Question: What could the diagnosis suggest?
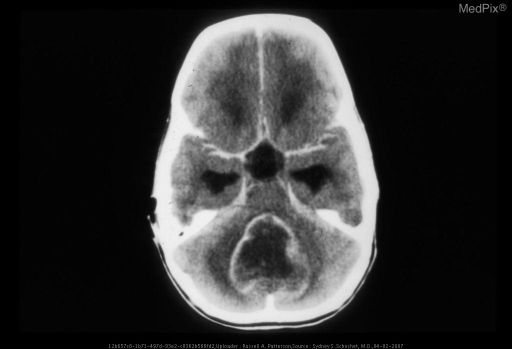
Answer: The possible diagnosis includes Neoplasm Name: Pilocytic Astrocytoma

Synonyms: Juvenile pilocytic, spongioblastoma

ICD-O code:

Cell of Origin: Astrocyte

WHO Grade(s): Grade 1

Genetics and Associations: Occures in the optic nerve in NF-1

Demographics (Age, Sex, Incidence): Most common in childhood, with a peak incidence 9 - 15 years. Slight female predilection (13:9 F>M). Accounts for approximately 1/3 of pediatric posterior fossa neoplastic masses.

Common Locations: Cerebellum >> hypothalamus > brainstem, cerebral hemisphere, spinal cord

Gross Appearance: Circumscribed with very narrow zone of infiltration, mural nodule and fluid collection ("cyst")

Histology: biphasic with dense and loose areas, microcysts, Rosenthal fibers

Special Stains:

Radiology: "cyst with nodule" showing intense enhancement of nodule on MR and CT. Largely hypovascular or avascular on angiography

Progression: Does not progress

Prognosis and Treatment: Surgical resection is often curative

COMMENTS: Most benign of astrocytoma types, most common subtype of astrocytoma in posterior fossa in children, most common type of hypothalamic glioma.